Question: What is the main concern?
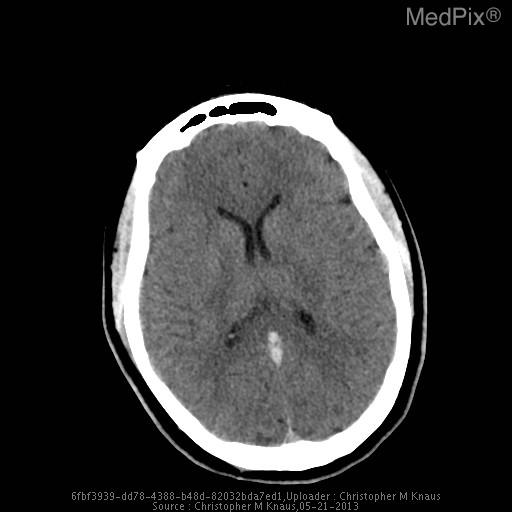
Answer: The findings suggest The vein of Galen, straight sinus, and dominant left transverse venous dural sinus are particularly hyperattenuating, and apparently prominent in caliber.

The superior sagittal sinus is notably less hyperattenuating and is normal in appearance.  The right transverse dural venous sinus is hypoplastic.

Gray/white matter discrimination is preserved.  There is no evidence for infarction or intracranial hemorrhage.  There are no brain masses or mass effect.  There is no hydrocephalus.

The skull is intact.  The partially imaged aerated portions of the skull base are free of significant effusions..

Impression: The vein of Galen, straight sinus, and dominant left transverse venous dural sinus are all particularly hyperattenuating and apparently prominent in caliber, all very concerning for thrombosis.. The vein of Galen, straight sinus, and dominant left transverse
venous dural sinus are all particularly hyperattenuating and apparently prominent in caliber.. The patient might have a history of 17 yo girl presents with left sided facial weakness and numbness and the worst headache of her life that is rated 10/10.  The headache has been progressive for about 24 hours.  She has a history of migraine, but the patient states that her current headache does not feel like her typical migraine headache..